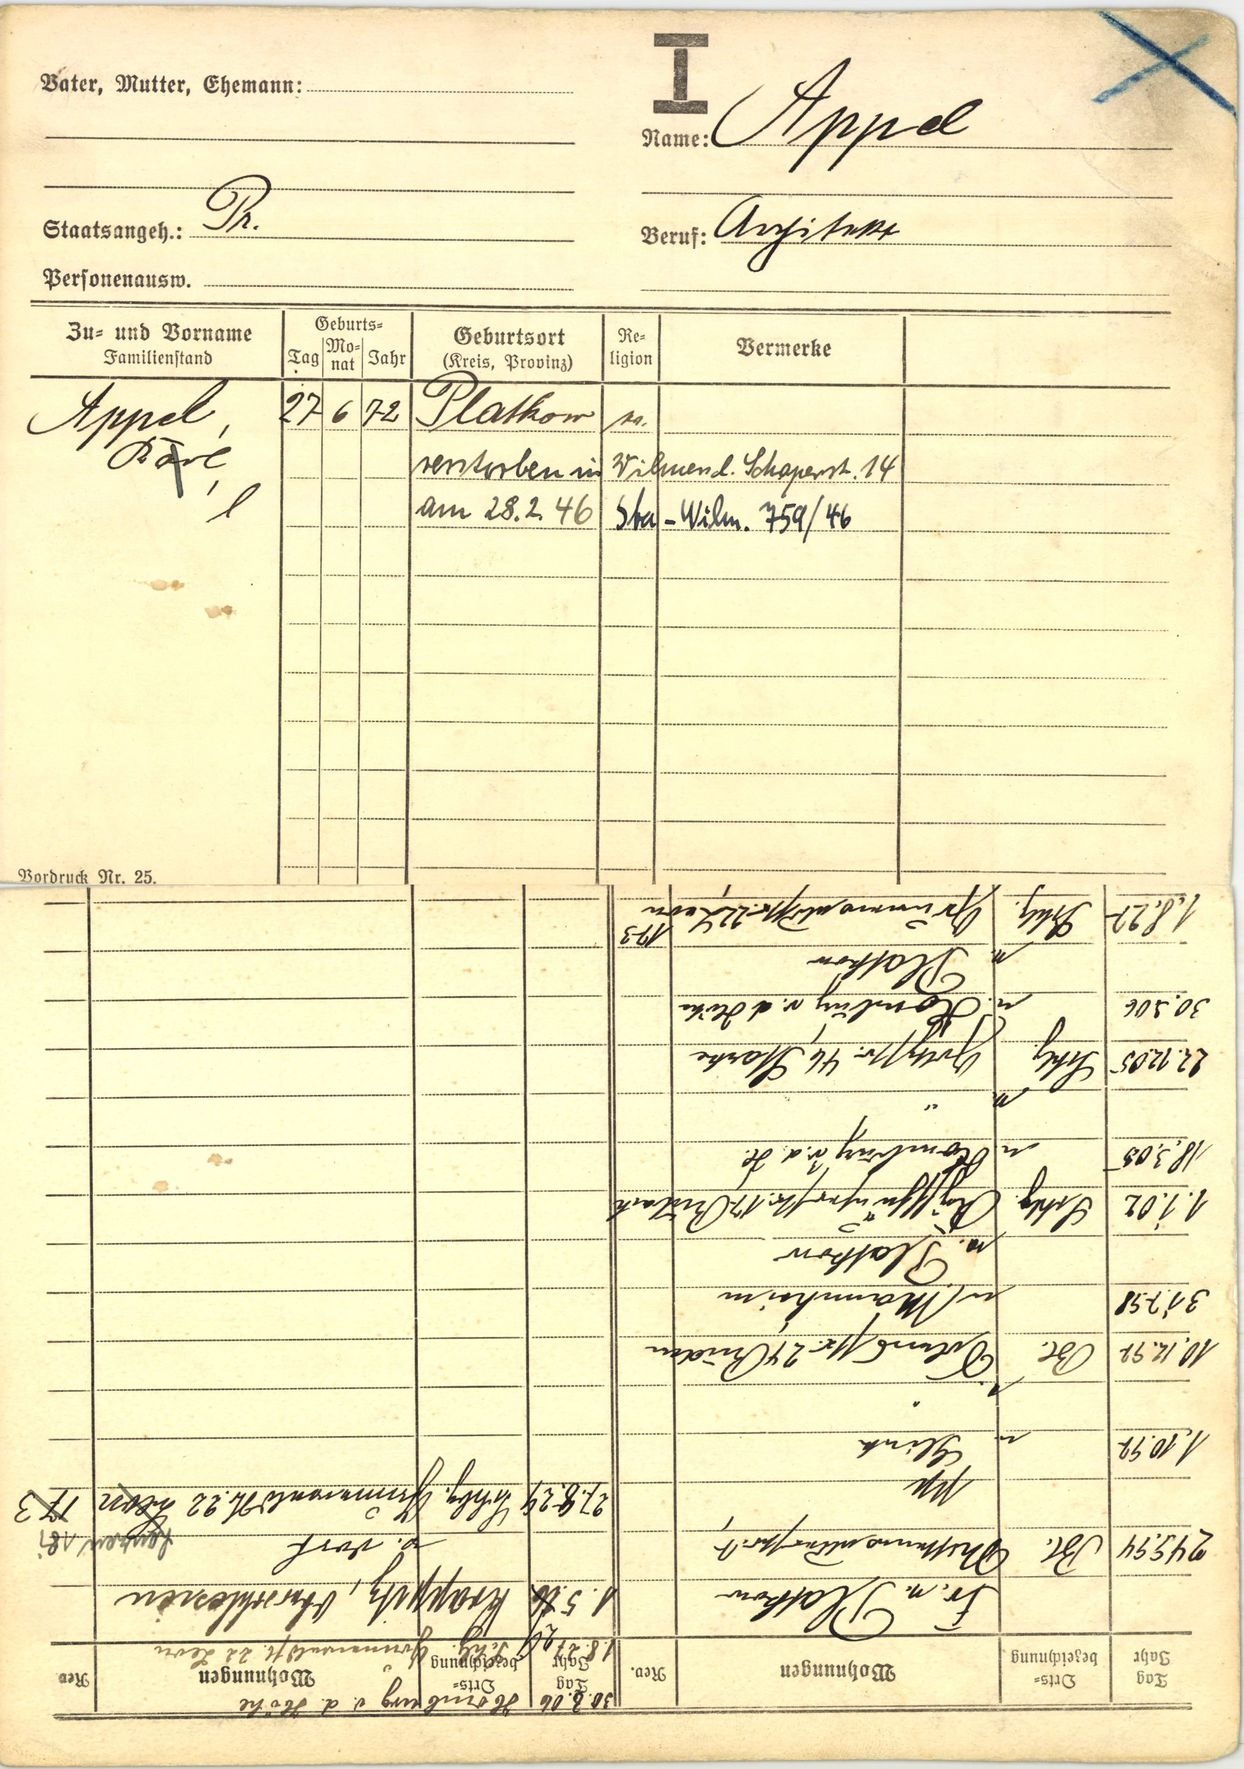
Appel